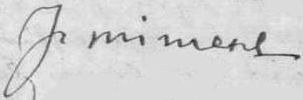
Signature of: jacques mimerel